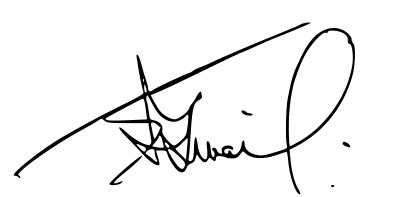
Signature of: edna adan ismail